Question: What type of tax is indicated in the document, personal property or real estate?
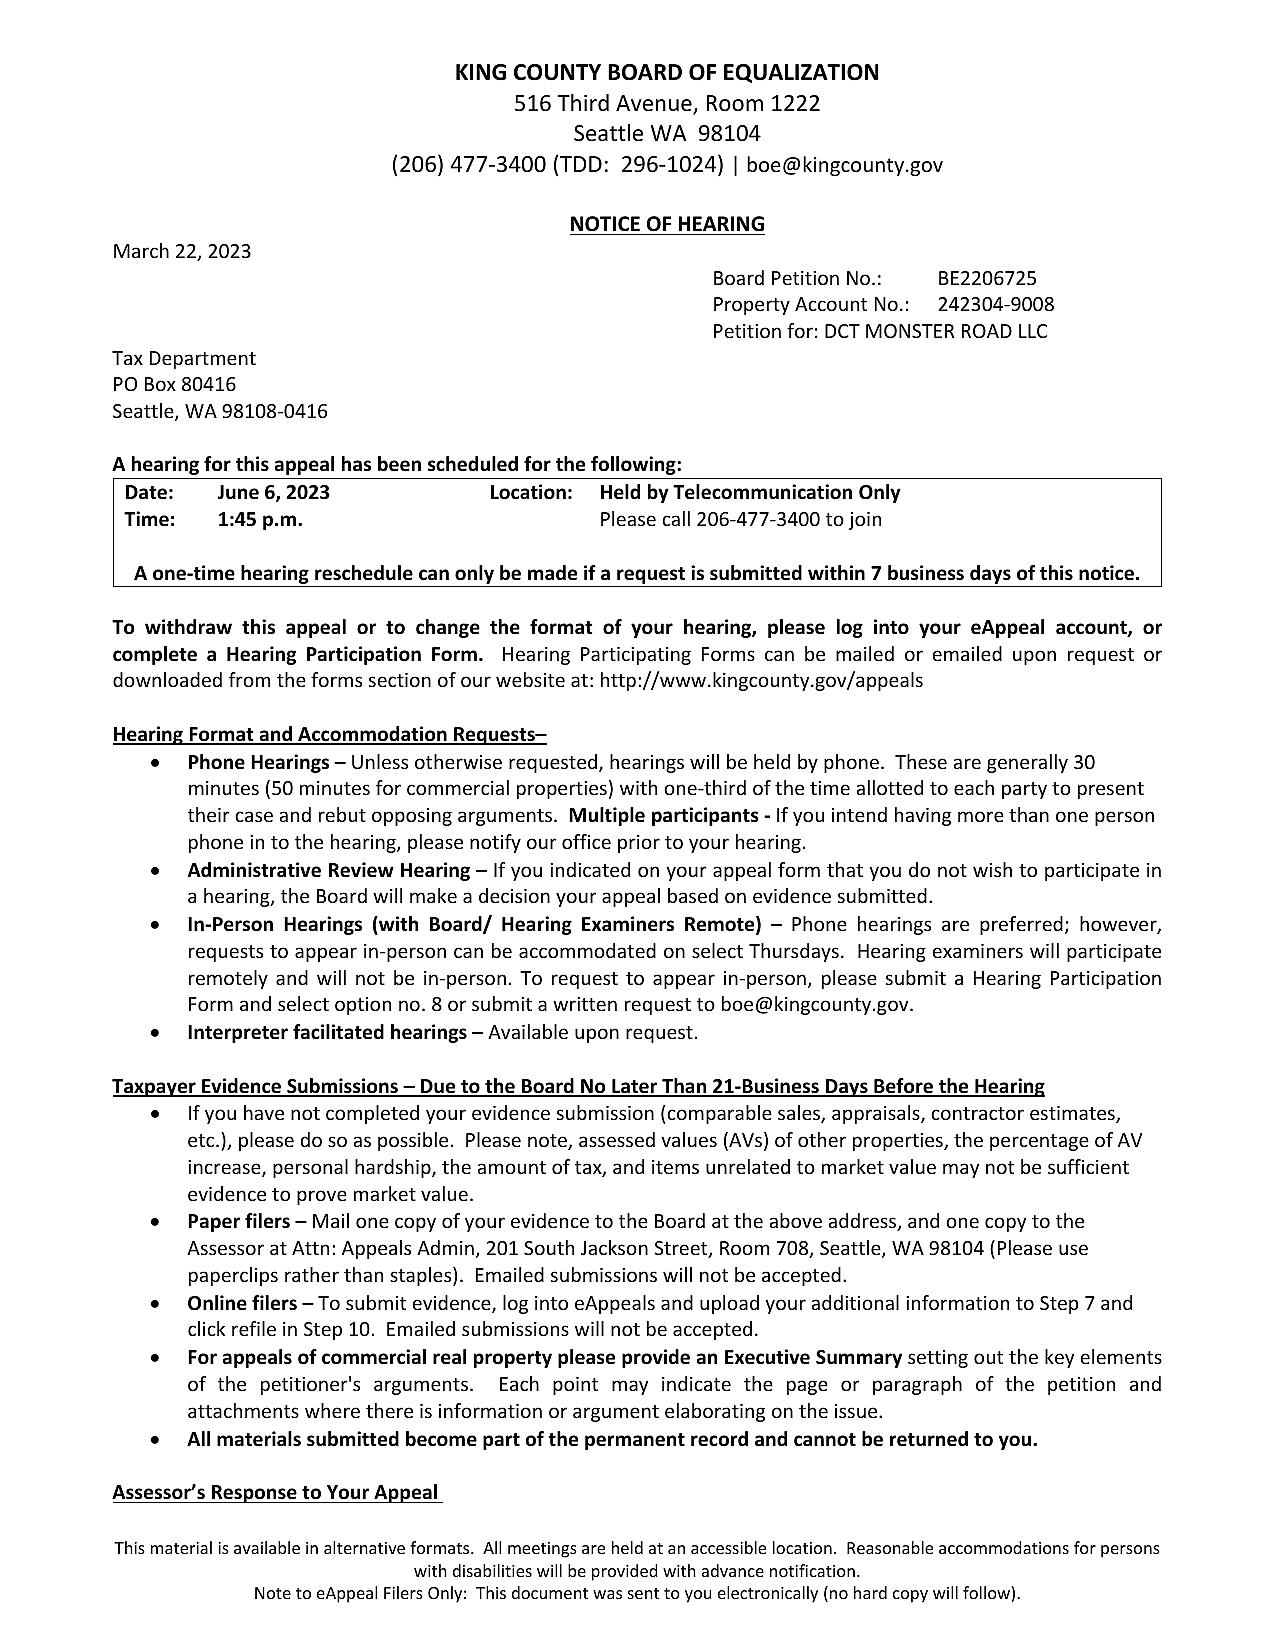
Answer: "Real Estate Tax"